Question: How does the patient history play a role?
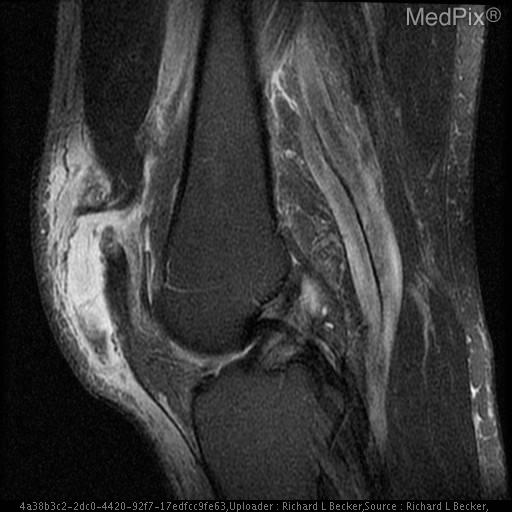
Answer: The patient's history of 52 y/o male with swollen painful knee and weakness in extension s/p fall is key in understanding the case.